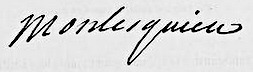
Signature of: montesquieu